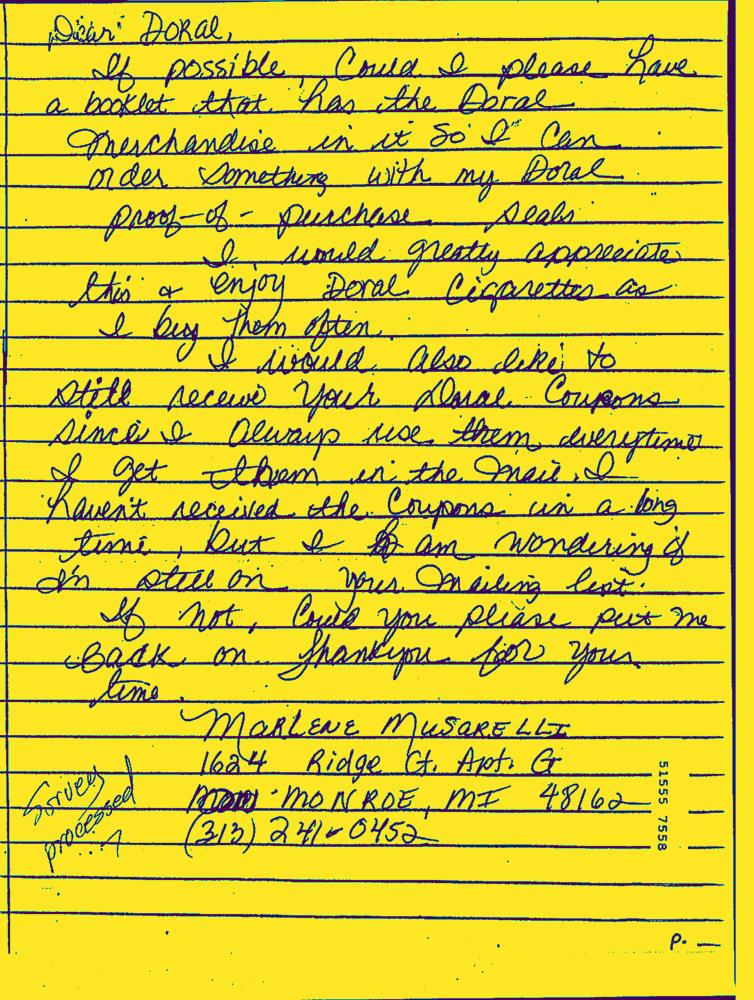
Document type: Hand-Written